Extract the amount written in words, the amount in digits, the name of the payee, the date on the cheque, and the bank's name from the image.
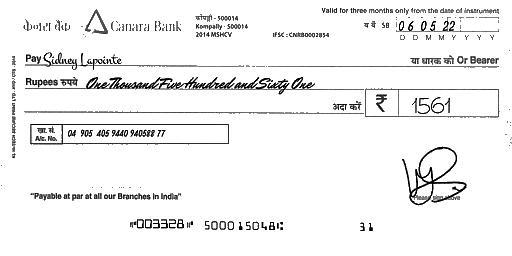
amt_in_words: One Thousand Five Hundred and Sixty One
amt_in_figures: 1561
payee_name: Sidney Lapointe
bank_name: Canara Bank
cheque_date: 06/05/22